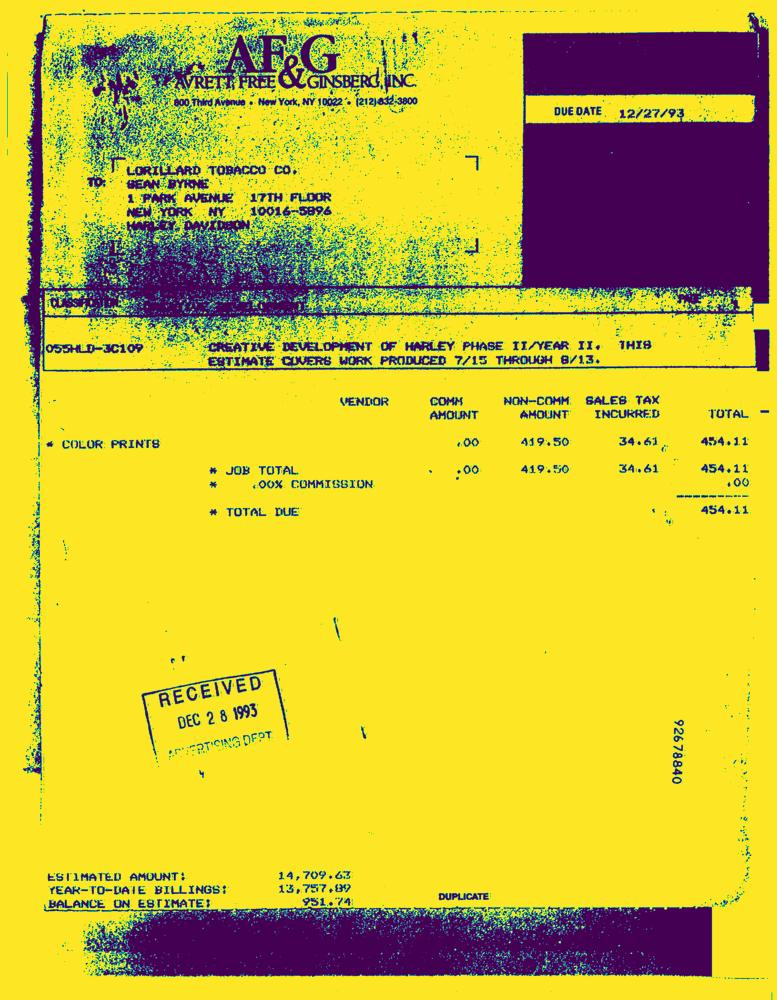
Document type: Invoice-Doc